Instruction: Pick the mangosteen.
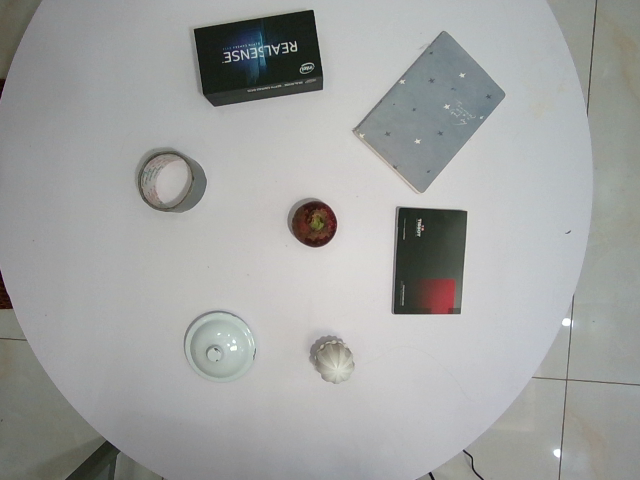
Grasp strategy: vertical